Please extract the written amount, numerical amount, recipient's name, date on the cheque, and the bank's name from the image.
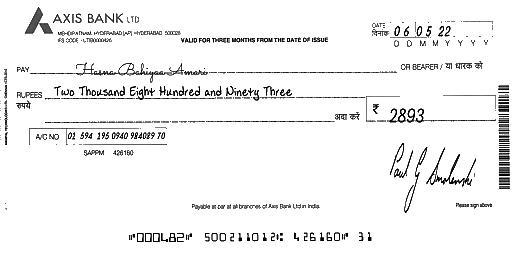
amt_in_words: Two Thousand Eight Hundred and Ninety Three
amt_in_figures: 2893
payee_name: Hasna Bahiyaa Amari
bank_name: AXIS BANK
cheque_date: 06/05/22